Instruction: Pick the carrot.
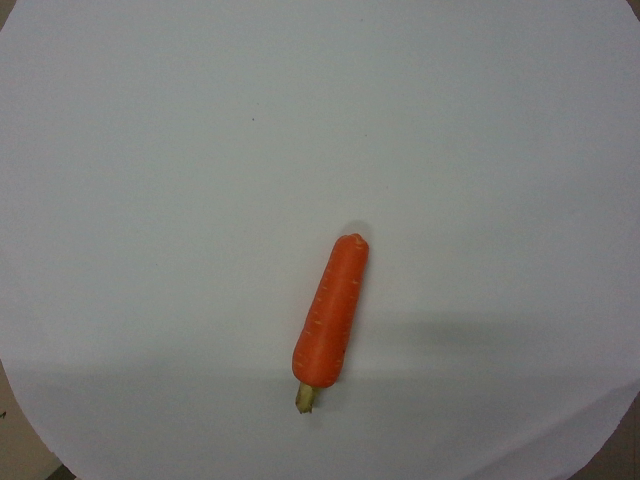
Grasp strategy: vertical